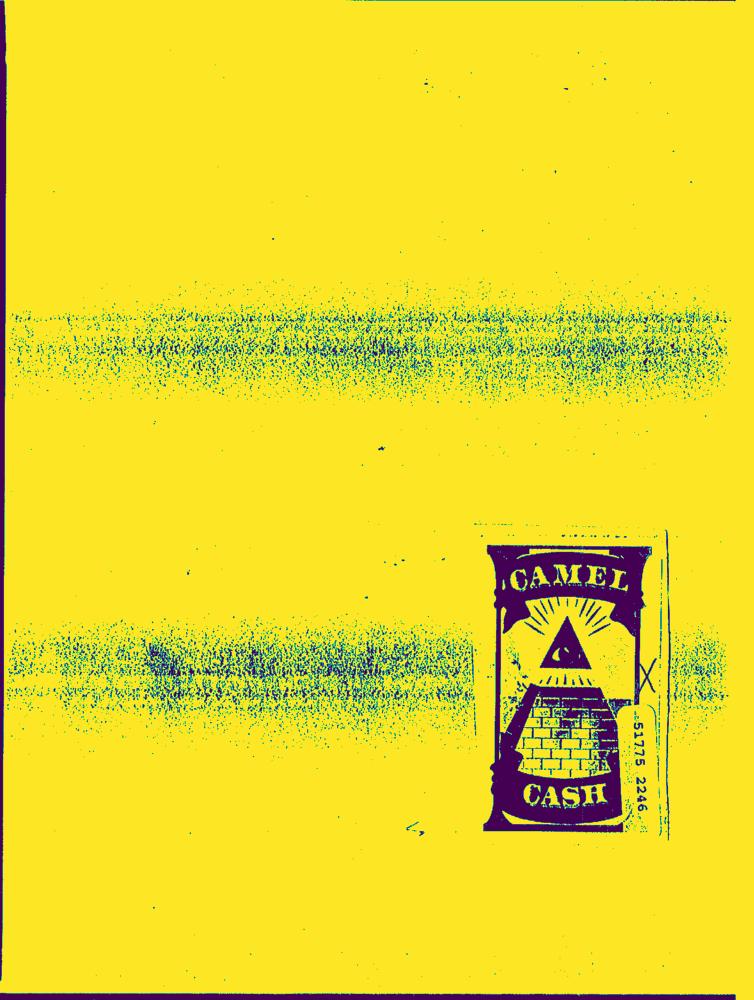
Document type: Hand-Written